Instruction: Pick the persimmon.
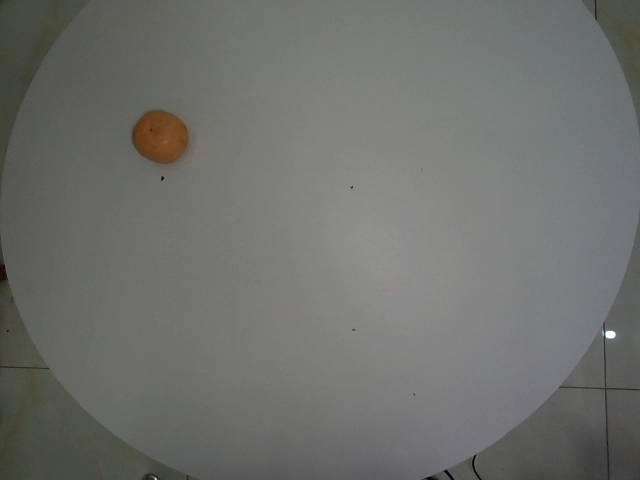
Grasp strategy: vertical